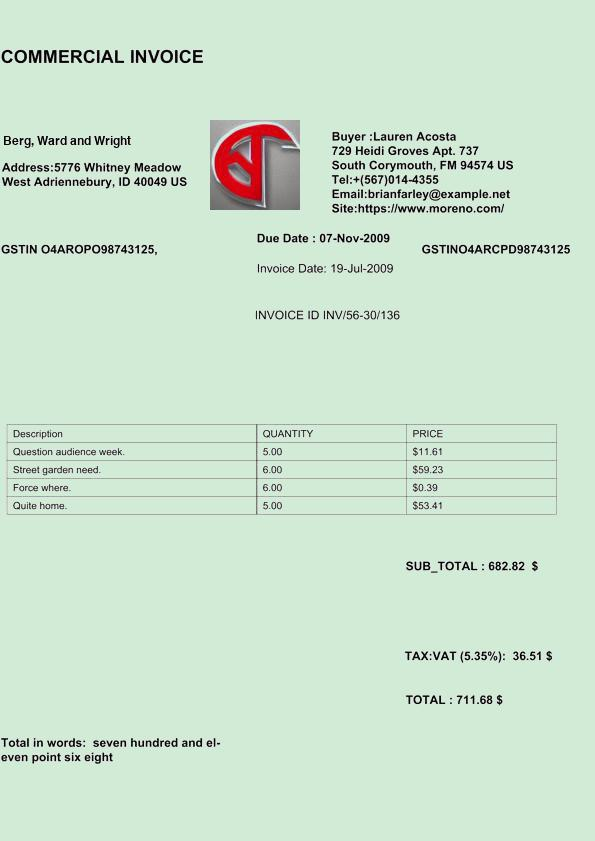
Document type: Invoice